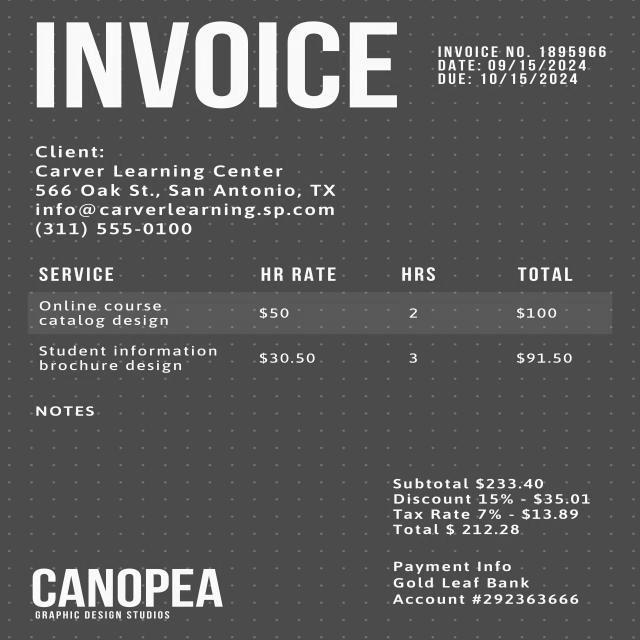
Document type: Invoice